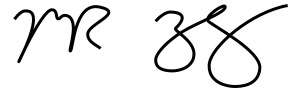
Signature of: mark zuckerberg